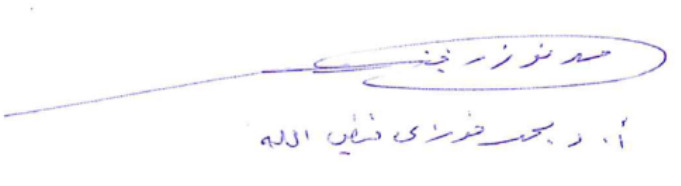
Signature of: muḥammad fawzī fayḍ allāh